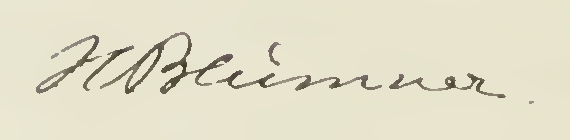
Signature of: hugo blümner